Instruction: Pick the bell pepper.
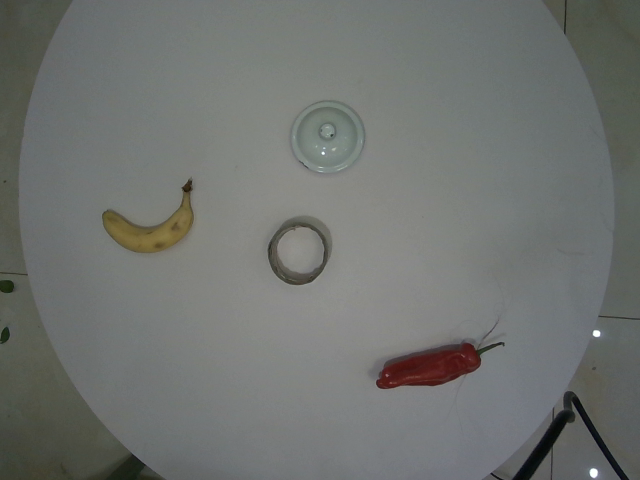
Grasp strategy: vertical